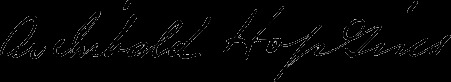
Signature of: archibald hopkins